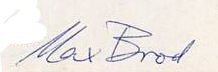
Signature of: max brod